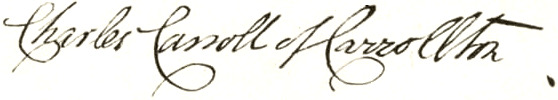
Signature of: charles carroll of carrollton